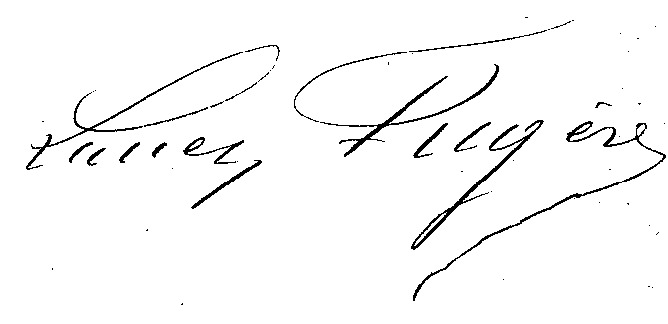
Signature of: lucien fugère